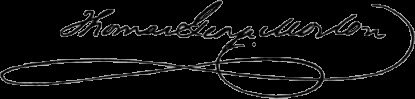
Signature of: thomas george morton